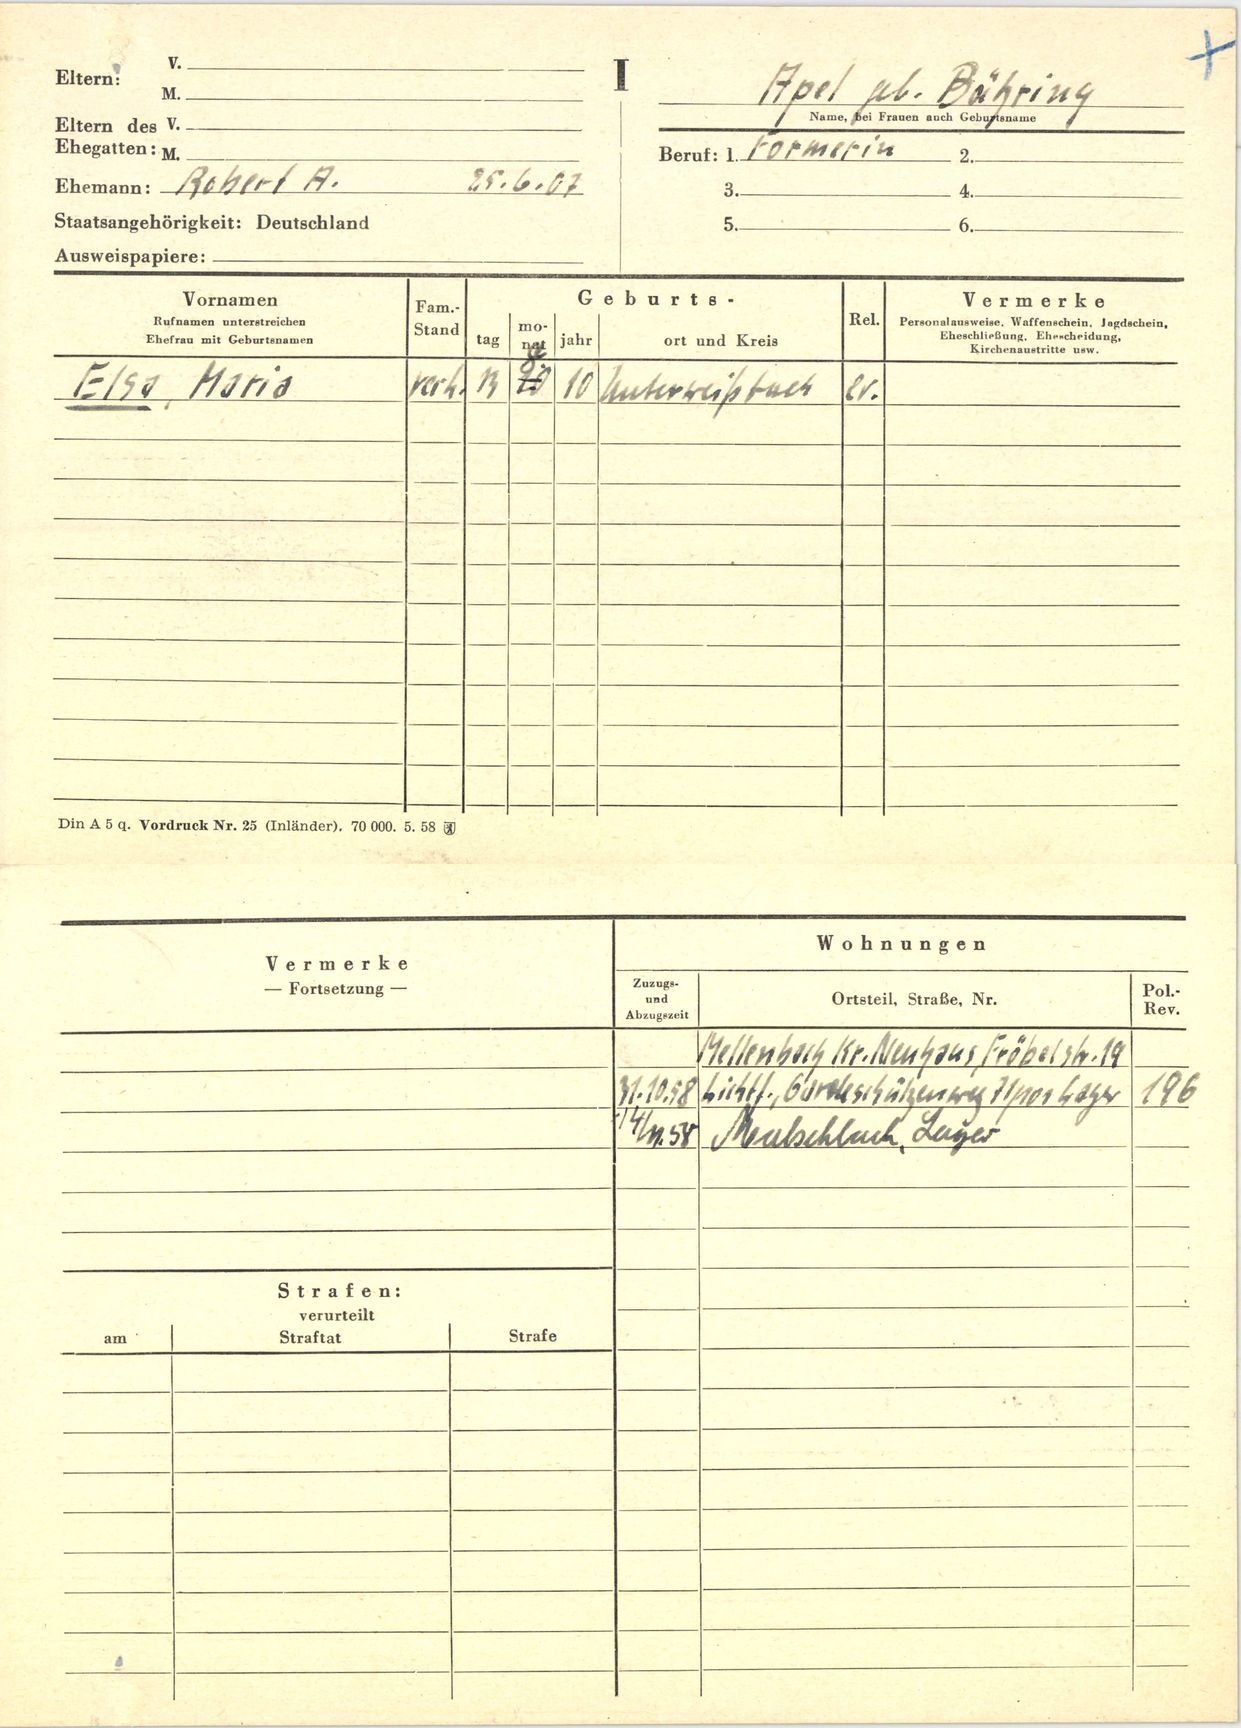
Apel geb. Bähring